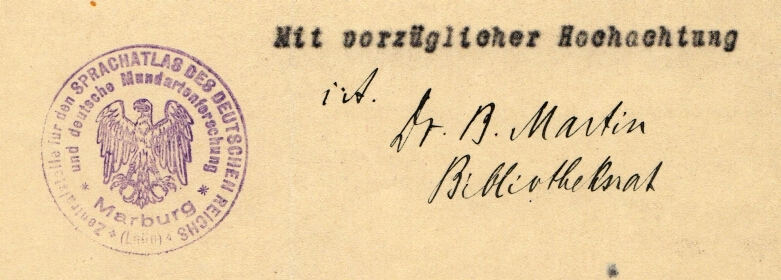
Signature of: bernhard martin